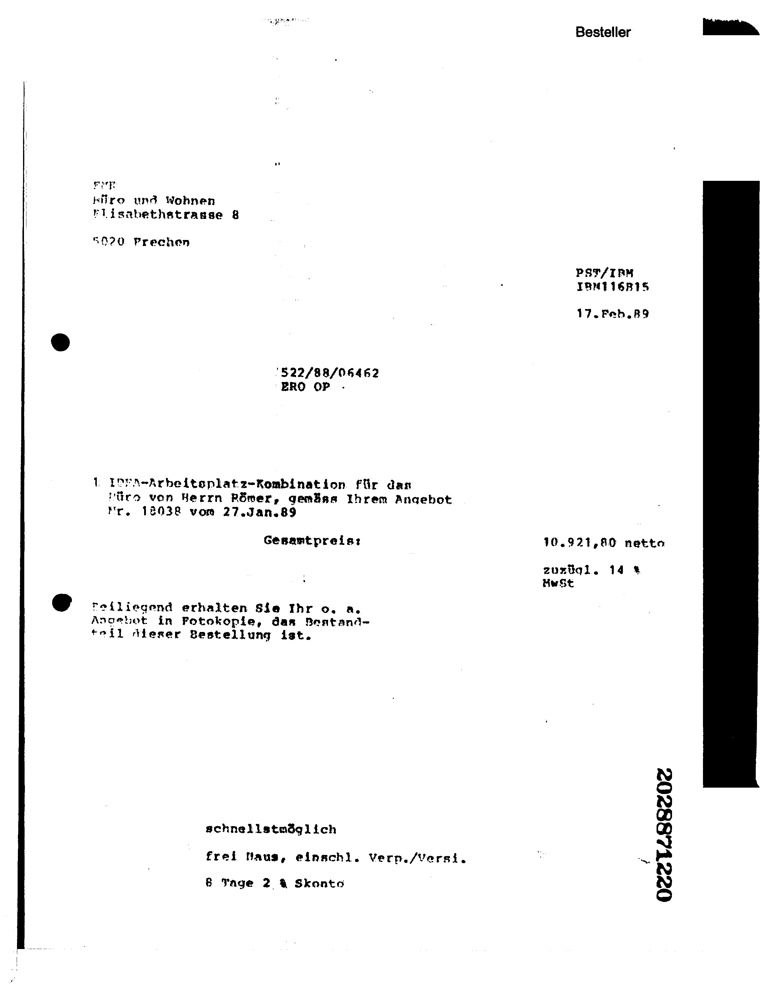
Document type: Invoice